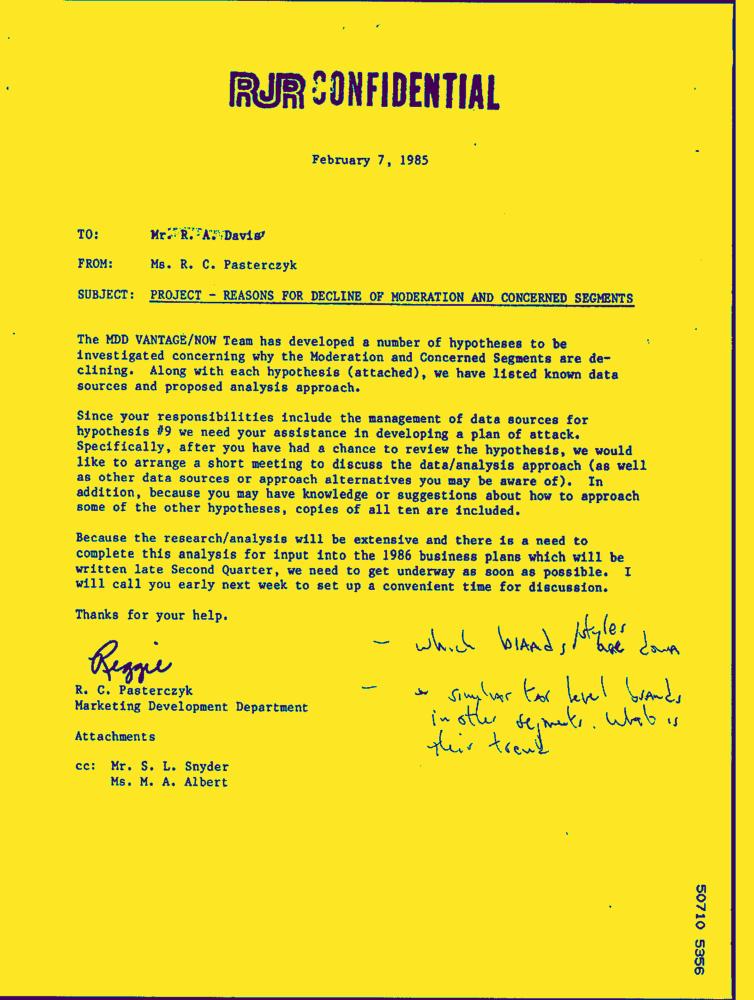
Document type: Letter-Doc